Identify and extract the amount in words, amount in numbers, payee name, cheque date, and bank name from the image.
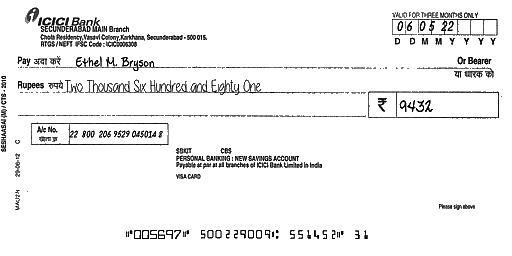
amt_in_words: Two Thousand Six Hundred and Eighty One
amt_in_figures: 9432
payee_name: Ethel M. Bryson
bank_name: ICICI Bank
cheque_date: 06/05/22